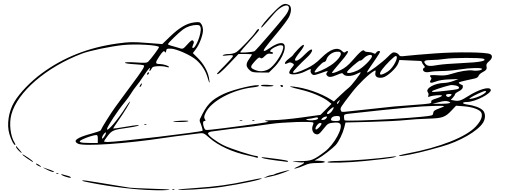
Signature of: françois arago